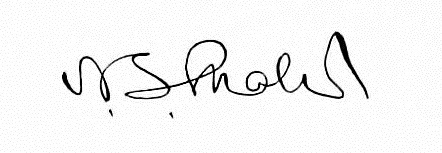
Signature of: nathaniel shaler